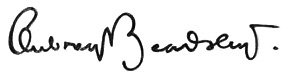
Signature of: aubrey beardsley